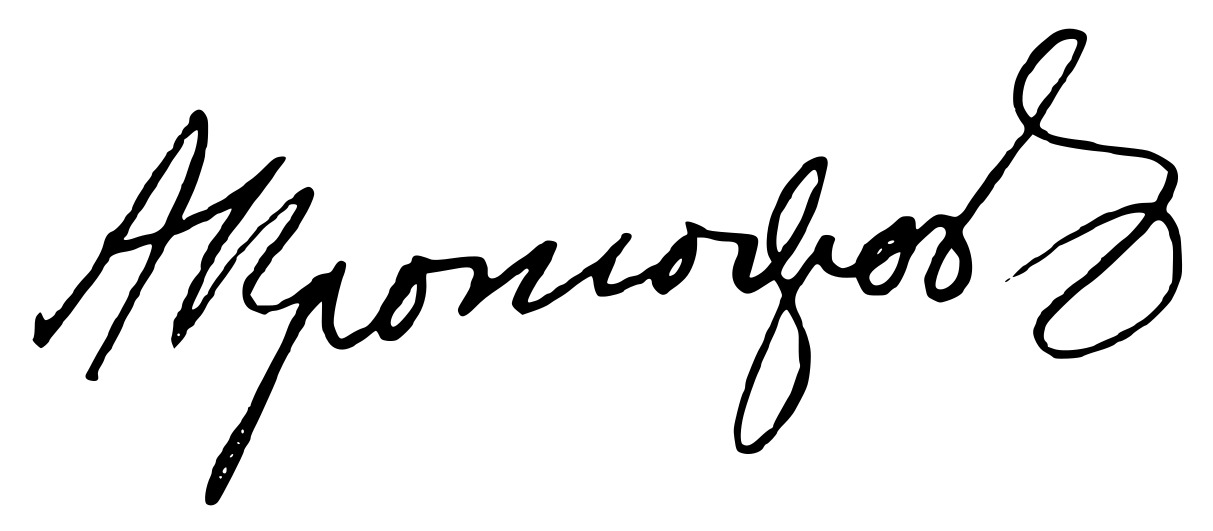
Signature of: aleksandar protogerov